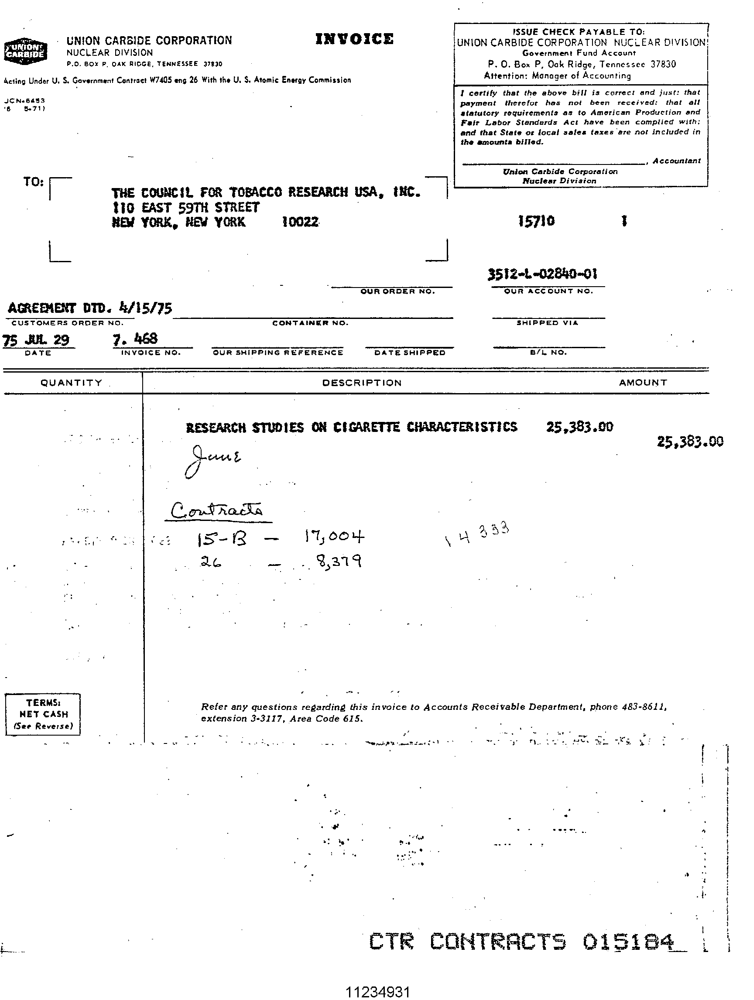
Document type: Invoice